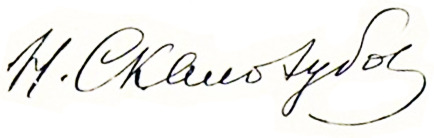
Signature of: nikolai lukic skalozubov